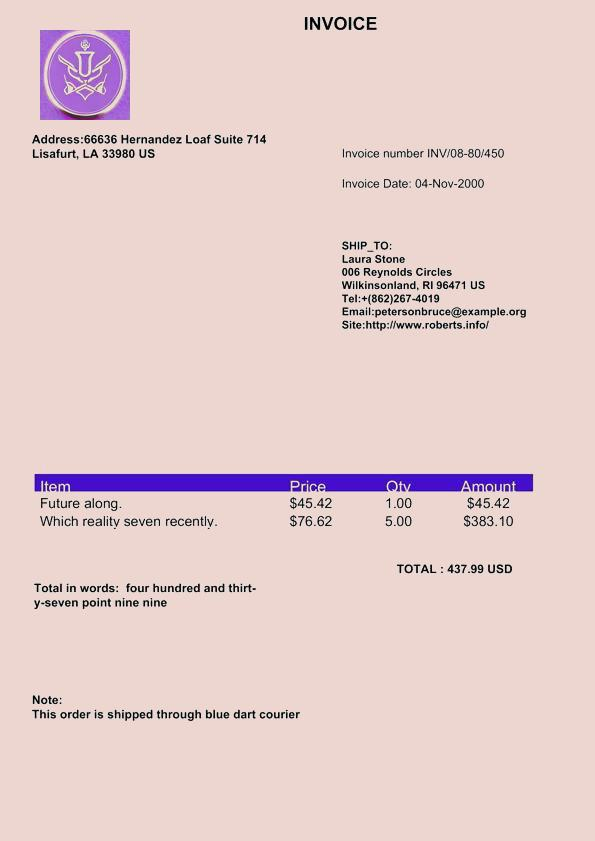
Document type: Invoice